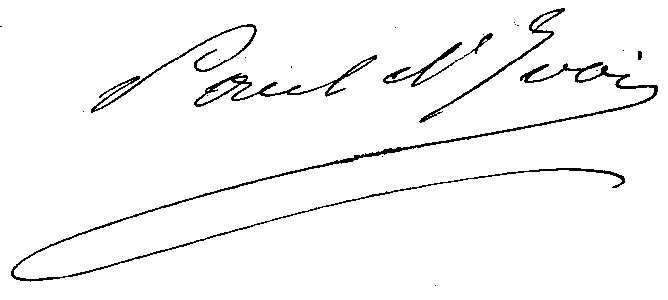
Signature of: paul d ivoi